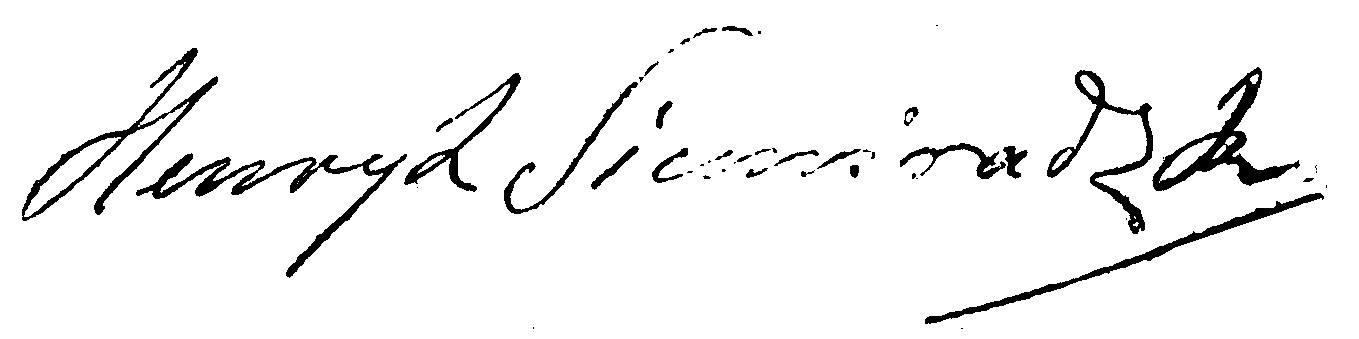
Signature of: henryk siemiradzki